Question: What was observed in the imaging?
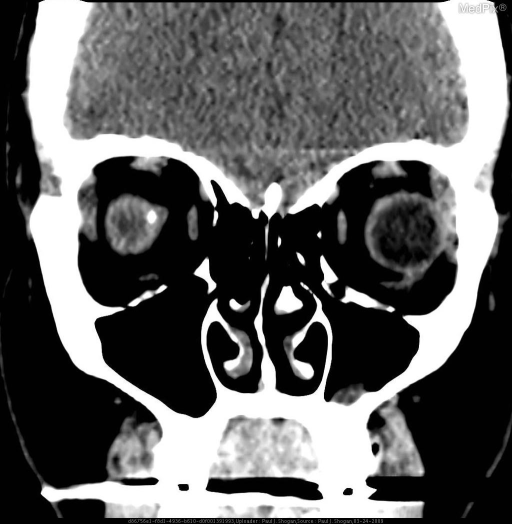
Answer: The imaging shows •  Patient 1: Scleral plaques and phthisis bulbi ("wood eye")
» Axial NECT shows calcified scleral plaques in the left globe at the insertion sites of the medial and lateral rectus muscles. The right globe is calcified and shrunken, indicative of phthisis bulbi.

•  Patients 2 and 3: Optic Drusen
» Axial NECT shows a punctate calcification near the optic discs. Coronal NECT shows a punctate calcification near the right optic disc..